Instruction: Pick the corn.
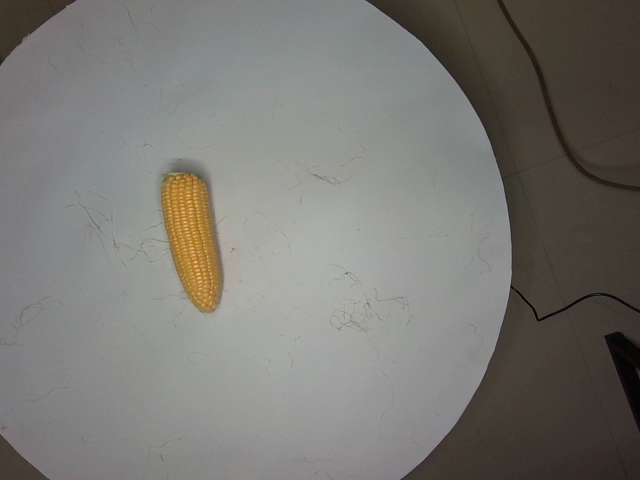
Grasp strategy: vertical